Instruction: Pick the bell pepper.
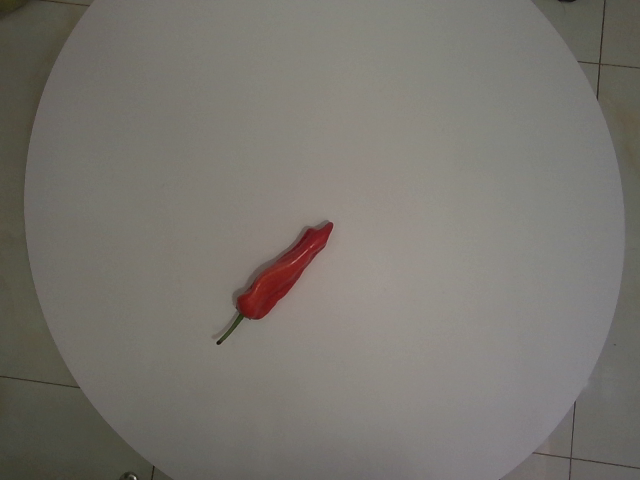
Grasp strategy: vertical